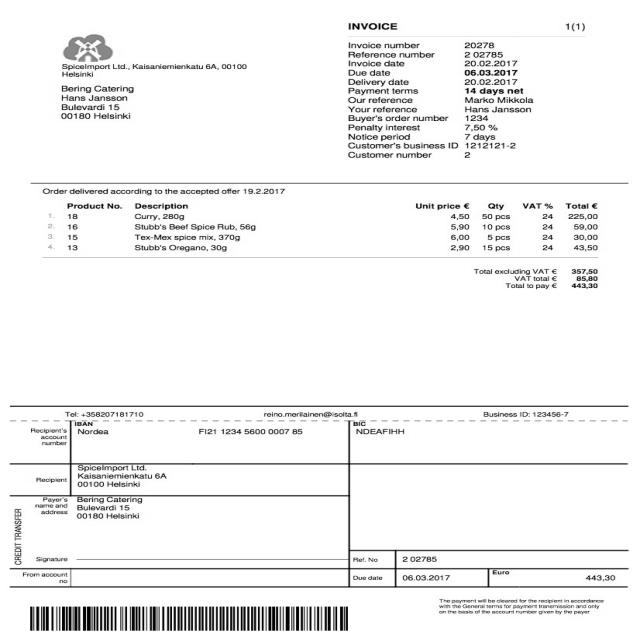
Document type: Invoice